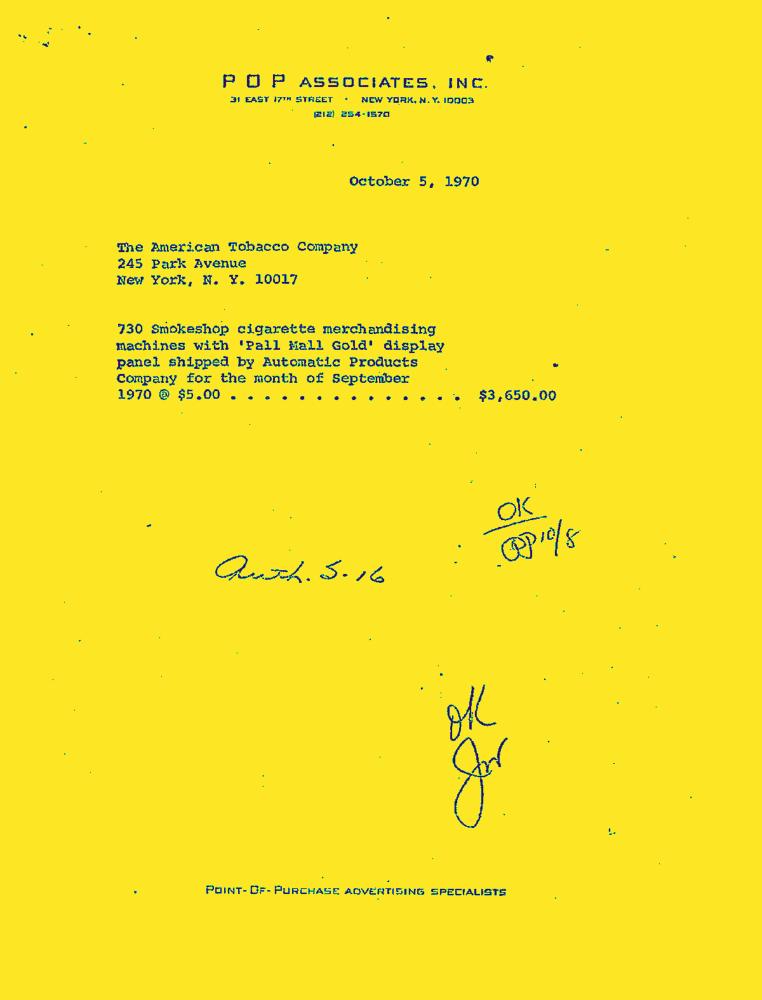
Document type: Invoice-Doc